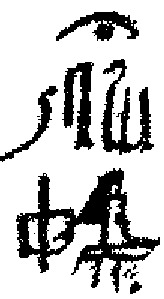
Signature of: ahmes